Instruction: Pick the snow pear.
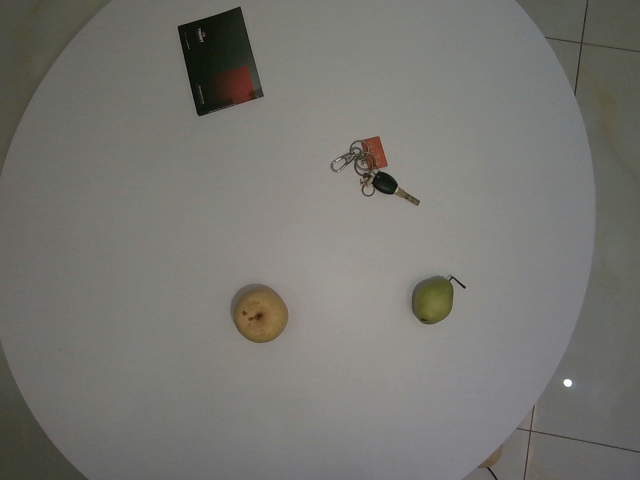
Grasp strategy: vertical